Question: Describe the condition in detail:
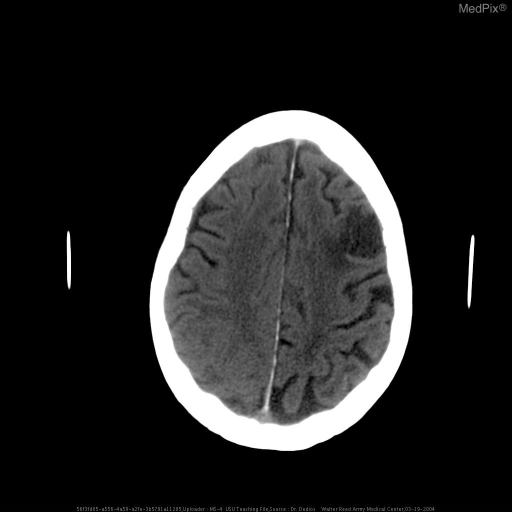
Answer: The disease is discussed as: Chronic hypertension causes fibrinoid necrosis in the penetrating and subcortical arteries, weakening of the arterial walls, and formation of small aneurysmal outpouchings, known as Charcot-Bouchard microaneurysms.  These microaneurysms, predispose the patient to spontaneous ICH.  Bleeding is limited by the resistance of tissue pressure in the surrounding brain structures.  If the hematoma is large, distortion of structures and increased ICP may cause headache, vomiting, and decreased alertness. ICH accounts for 10 to 15 percent of all strokes in whites and about 30 percent in blacks and individuals of Asian origin.

Locations of hypertensive ICHs are putamen (40%), lobar (22%), thalamus (15%), pons (8%), cerebellum (8%), and caudate (7%).

The differential diagnosis should include hypertension, bleeding diatheses (especially as a result of iatrogenic coumadin), trauma (subdural and epidural hematomas), and amyloid angiopathy as the most frequent causes.  Rarely, brain tumors and abscesses can have a rapid onset mimicking ICH.

In young, normotensive patients, especially those with lobar and intraventricular hemorrhages, vascular malformations (AVM) are the most likely source of bleeding.

Some primary and metastatic brain tumors, especially renal carcinoma and choriocarcinoma, can develop hemorrhages within the tumor.  The initial evaluation, should include CBC, chemistries, coagulation studies (PT, PTT, bleeding time, and platelet count), arterial blood gas analysis, and toxicology screen.

CT scan should be performed immediately in patients suspected of having an ICH.  Follow-up CT should be performed to evaluate a change in clinical signs or mental status.

Patients who have ICH after cocaine use have a high likelihood of vascular malformations and aneurysms and need angiography.Medical management involves reduction and maintenance of intracranial pressure.  Commonly, patients are intubated if they are unable to protect their airway.  Blood pressure swings may be controlled with IV labetolol (adequate intracranial perfusion pressure must be maintained).  As an adjunct, patients may be placed in the reverse-Trendelenberg position to assist in relieving increased intracranial pressure.

Recent studies of hematoma removal have shown promise for open surgical decompression, but only if accomplished early after the onset of symptoms.  The best candidates for surgery may be patients with moderate to large hematomas who are still awake.  Neuroimaging techniques have made it possible to drain hematomas percutaneously, using stereotactic surgery. Survival depends on the location, size, and rapidity of development of the hematoma.  ICHs are at first soft and dissect along white matter fiber tracts.

If the patient survives the initial changes in ICP, blood is absorbed and a cavity or slit forms that may interrupt brain pathways.  Patients with small hematomas located deep and near midline structures often develop secondary herniation and mass effect, and these patients have a high mortality rate.  Survivors invariably have severe neurological deficits.  In patients with medium-sized hematomas, the deficit varies with the location and size of the hematomas.